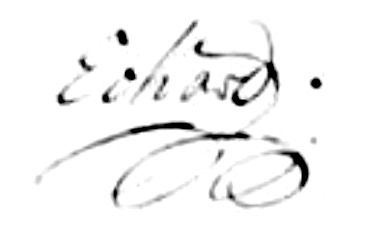
Signature of: johann gottfried eckard